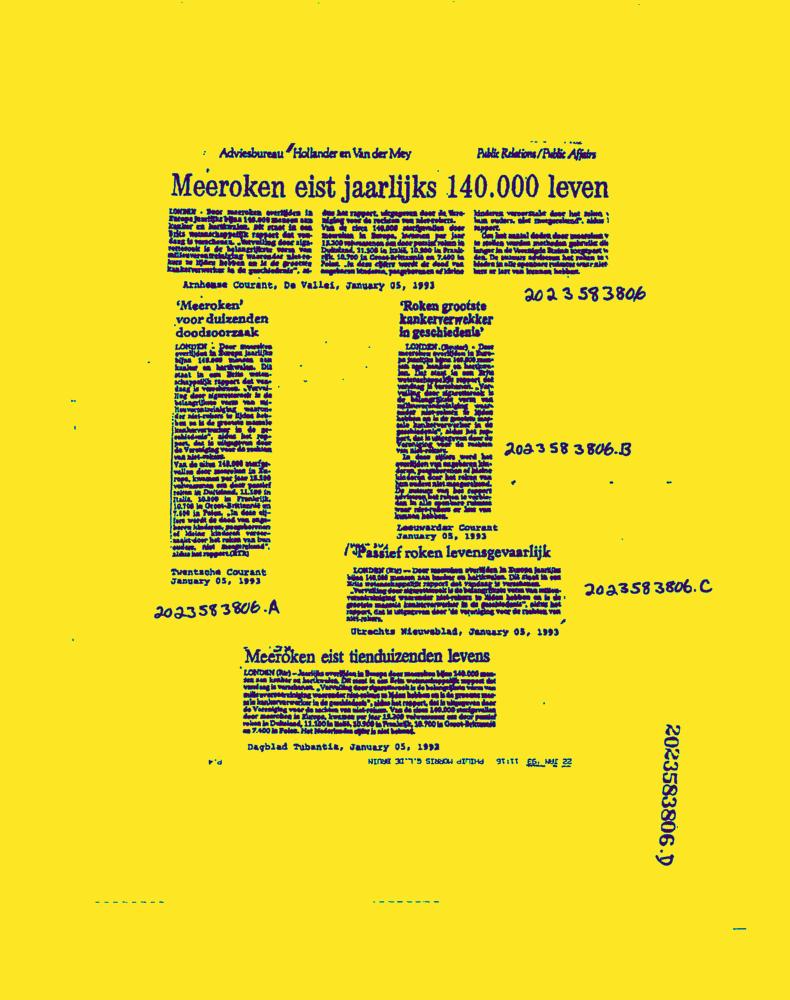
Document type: News-Article